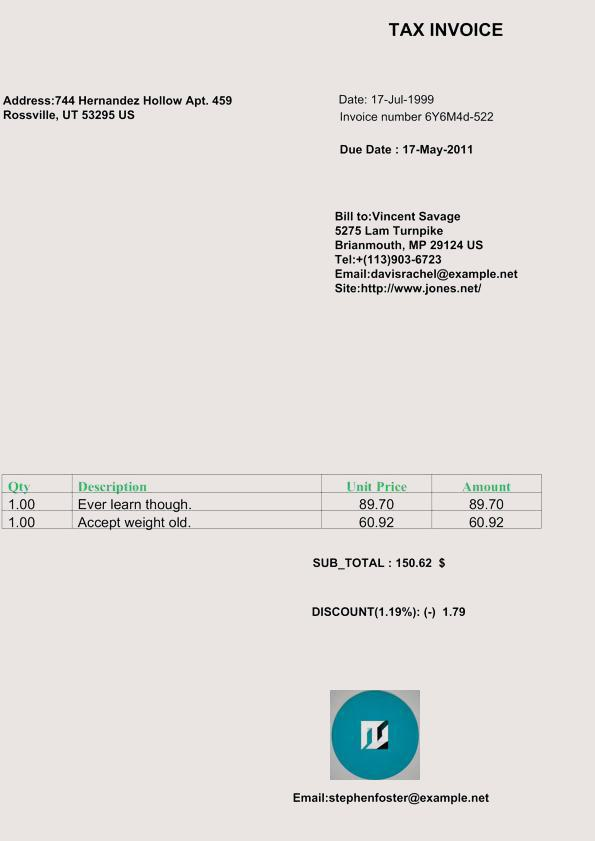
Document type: Invoice